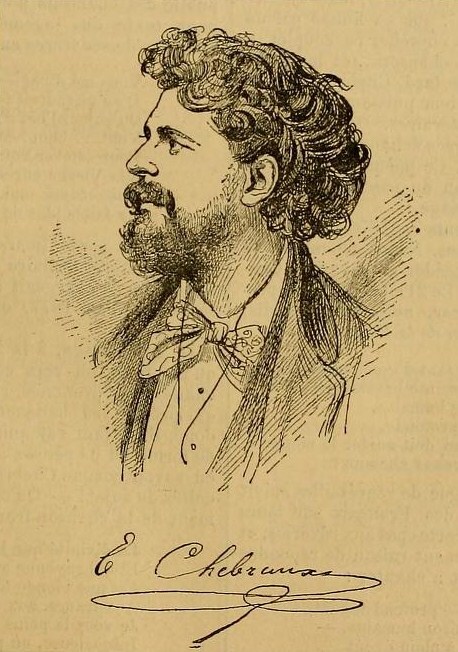
Signature of: ernest chebroux